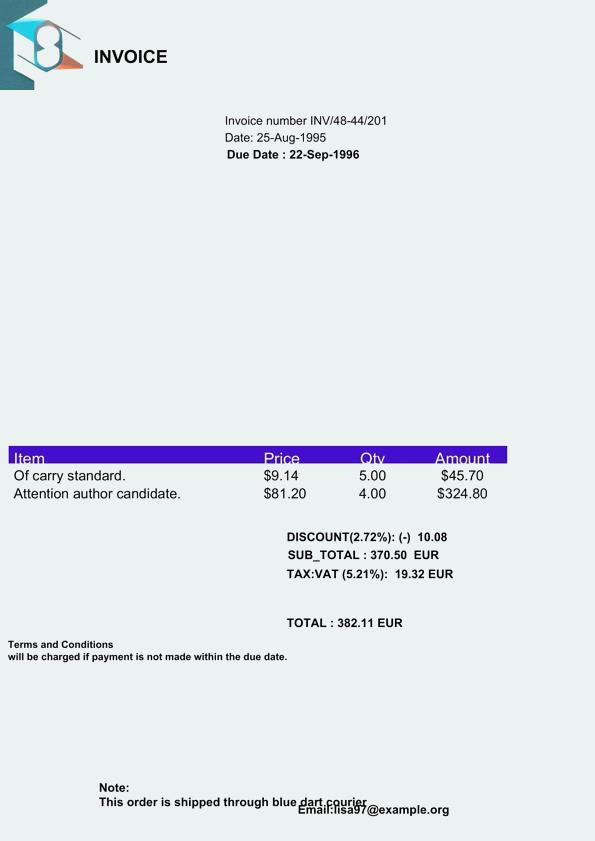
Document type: Invoice